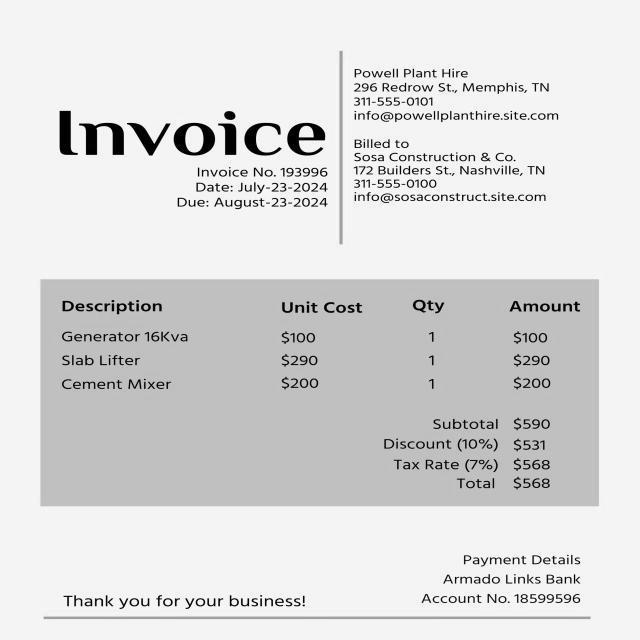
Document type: Invoice